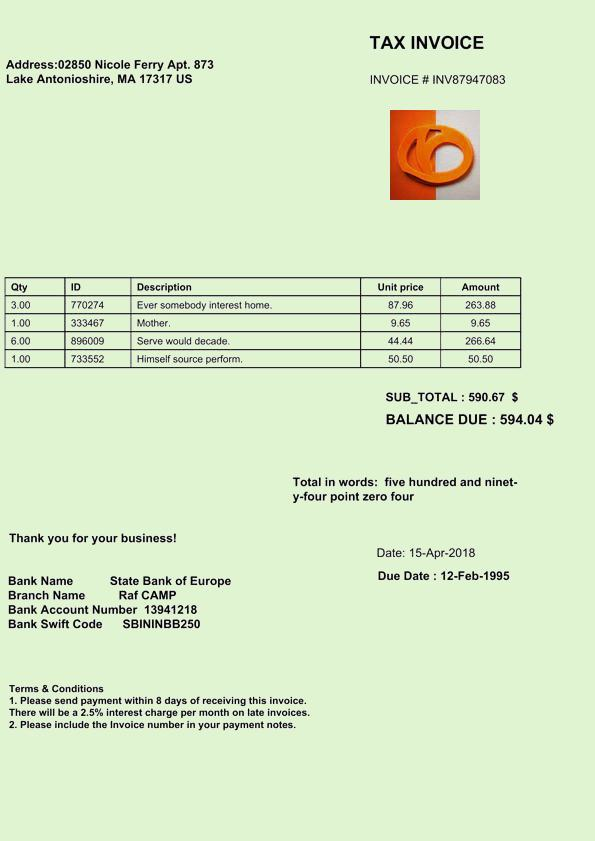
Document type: Invoice